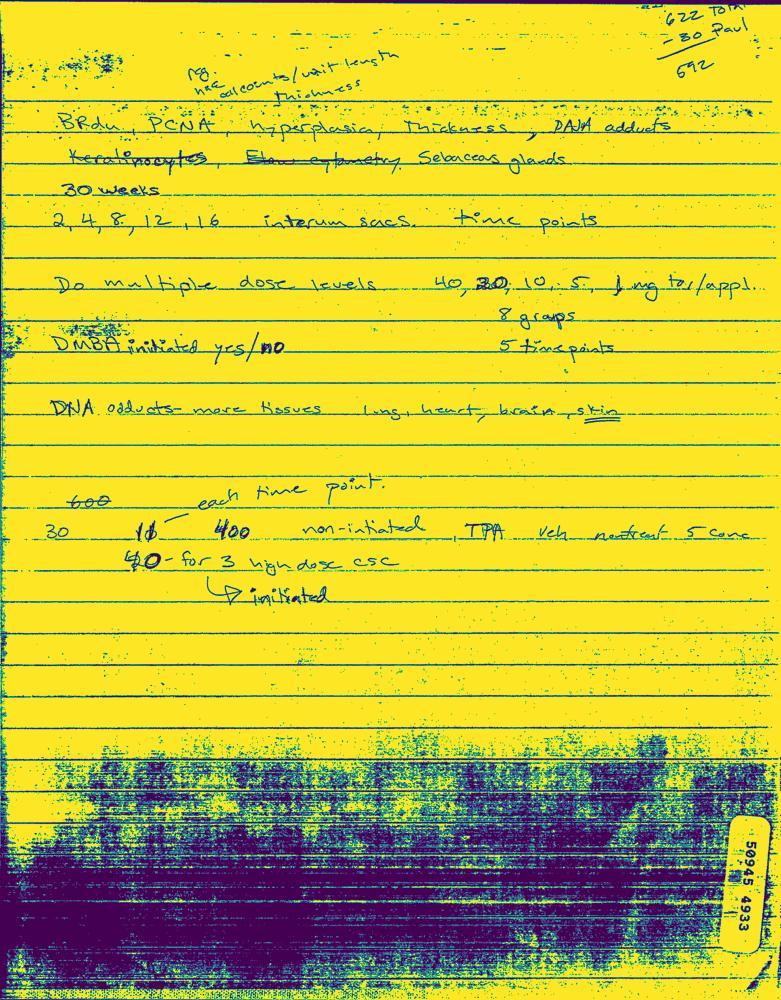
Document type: Hand-Written